Question: Describe the condition in detail:
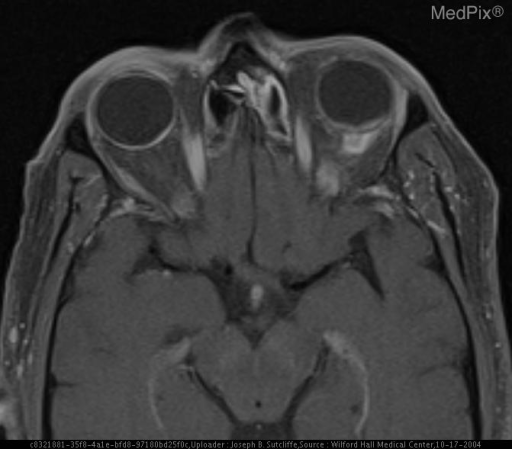
Answer: The disease is discussed as: Melanoma of the uveal tract is the most common primary  intraocular malignancy in adults. The age range of presentation is typically 50 to 70 years old and unilateral ocular symptoms is the most common presentation. The diagnosis can be made with high sensitivity with combined ophthalmoscopic examination and ocular ultrasound. CT or MRI are used to supplement this evaluation if ocular clouding prevents a clear view of the lesion and may be used to follow response to treatment or progression of the tumor.

The tumor is unilateral and 85% of lesions arise from the choroidal portion of the uvea, with 9% arising from the ciliary body and 6% arising from the iris.  Congenital melanosis, ocular melancytosis, oculodermal melanocytosis, and uveal nevi are predisposing conditions. The lesion may cause a retinal detachment and hemorrhage.

CT features of the tumor demonstrate a soft tissue mass which is high density on noncontrast images, which enhances with contrast. The mass arises from the layer of tissue just deep to the external tissue of the globe and usually bulges inward toward the vitreous. The lesion may be small and flat in its early stages but may grow into a mushroom shaped intraocular tumor.  CT or MRI may also demonstrate extraocular invasion which is associated with a poorer prognosis.

The lesion has unique MRI features in that the tumor is typically hyperintense on T1W sequences and hypointense on T2W sequences due to melanin content. The lesion is usually sharply circumscribed on MRI images.

Differential diagnosis of a unilateral ocular lesion include ocular metastases, choroidal hemangioma, retinal detachment with hemorrhage, and fat.

Therapeutic options include enucleation, eye-sparing tumor excision, and radiation therapy.